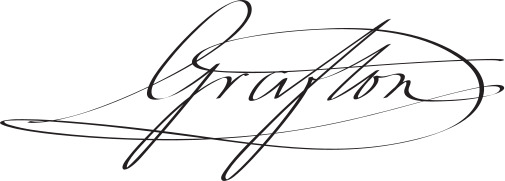
Signature of: augustus fitzroy 3rd duke of grafton